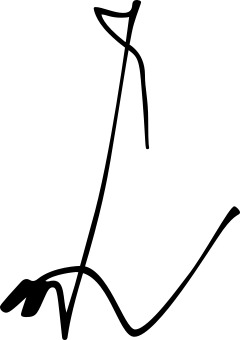
Signature of: saeed jalili